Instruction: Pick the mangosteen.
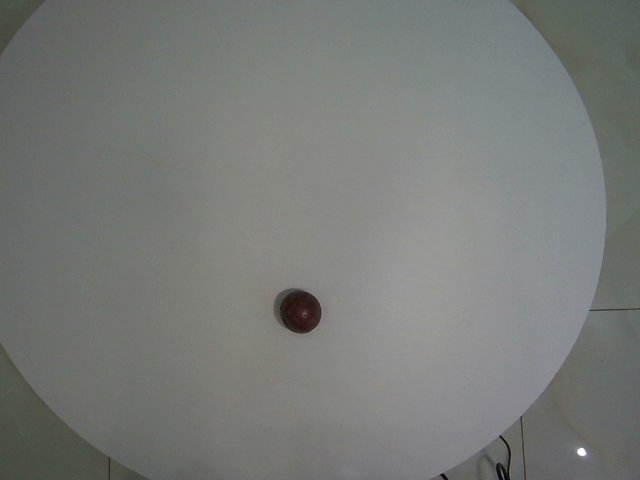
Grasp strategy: vertical